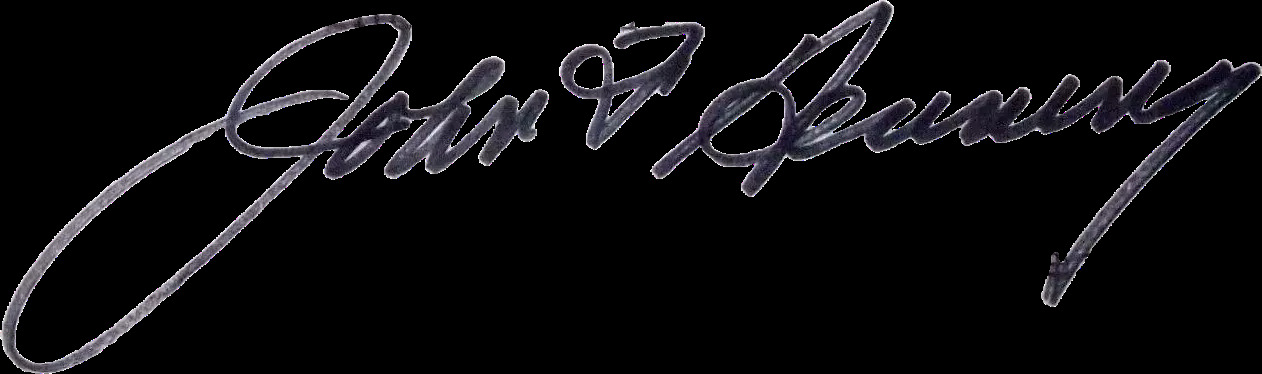
Signature of: john f henning